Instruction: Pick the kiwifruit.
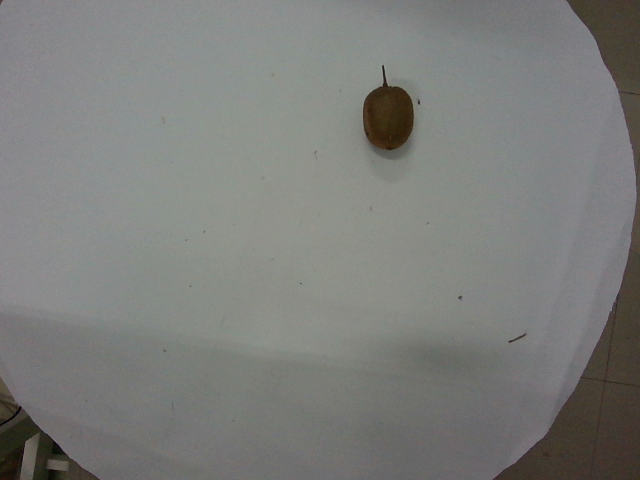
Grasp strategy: vertical